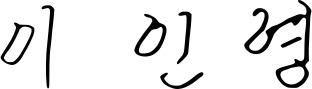
Signature of: lee in young